Question: What was observed in the imaging?
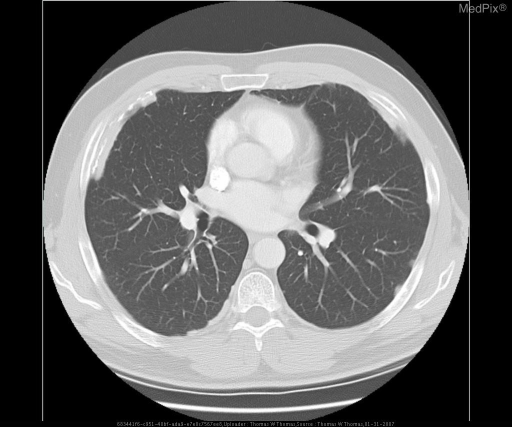
Answer: The imaging shows •  Lung parenchyma - no masses or airspace disease.

•  Bilaterally, numerous calcified pleural plaques along thoracic cage and diaphragmatic surfaces.

•  Small rectangular scattered non-calcified pleural thickenings are also observed.

•  There is no mediastinal, hilar or axillary lymphadenopathy. Multifocal areas of pleural thickening with calcification..